Question: What is the assessed value of the property as noted in the document?
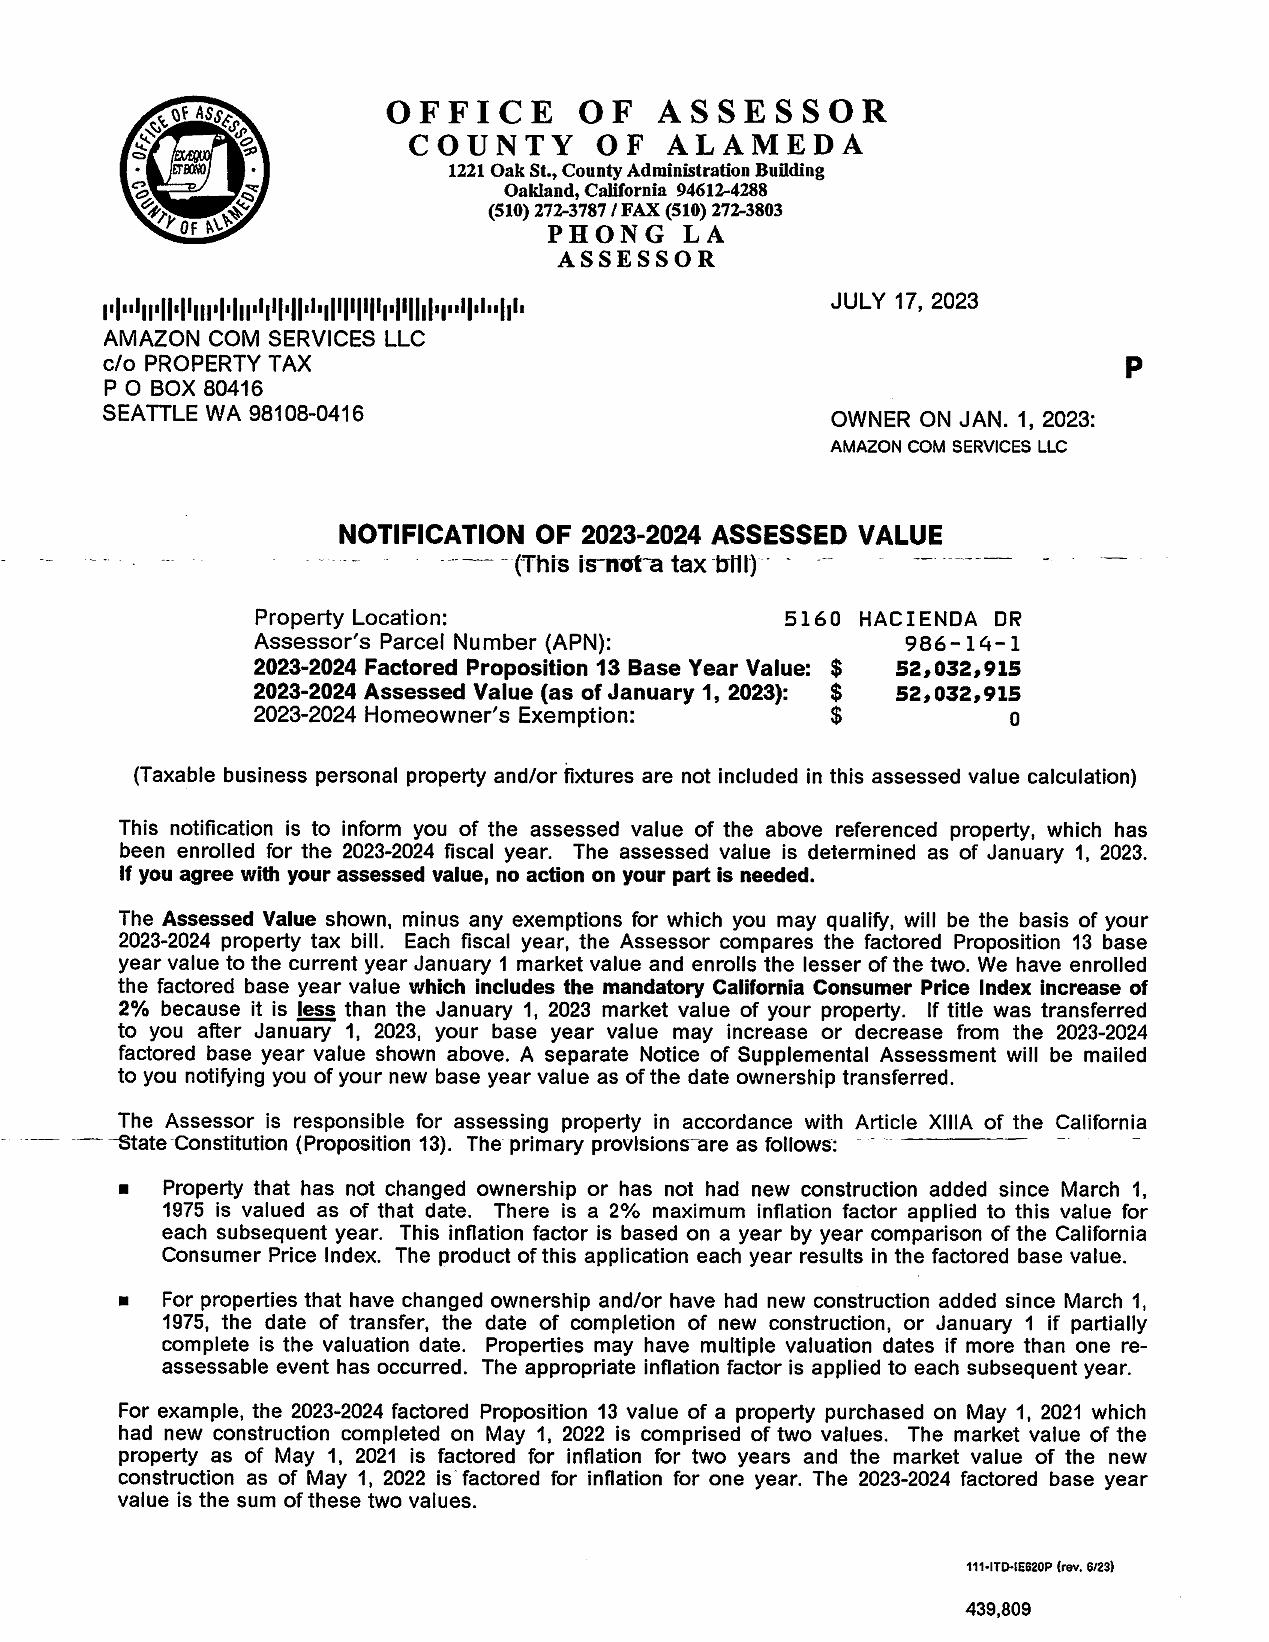
Answer: "$52,032,915 "